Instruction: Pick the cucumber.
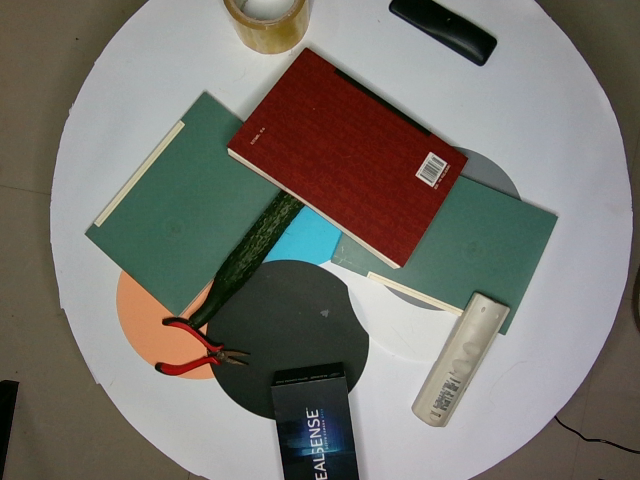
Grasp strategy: vertical